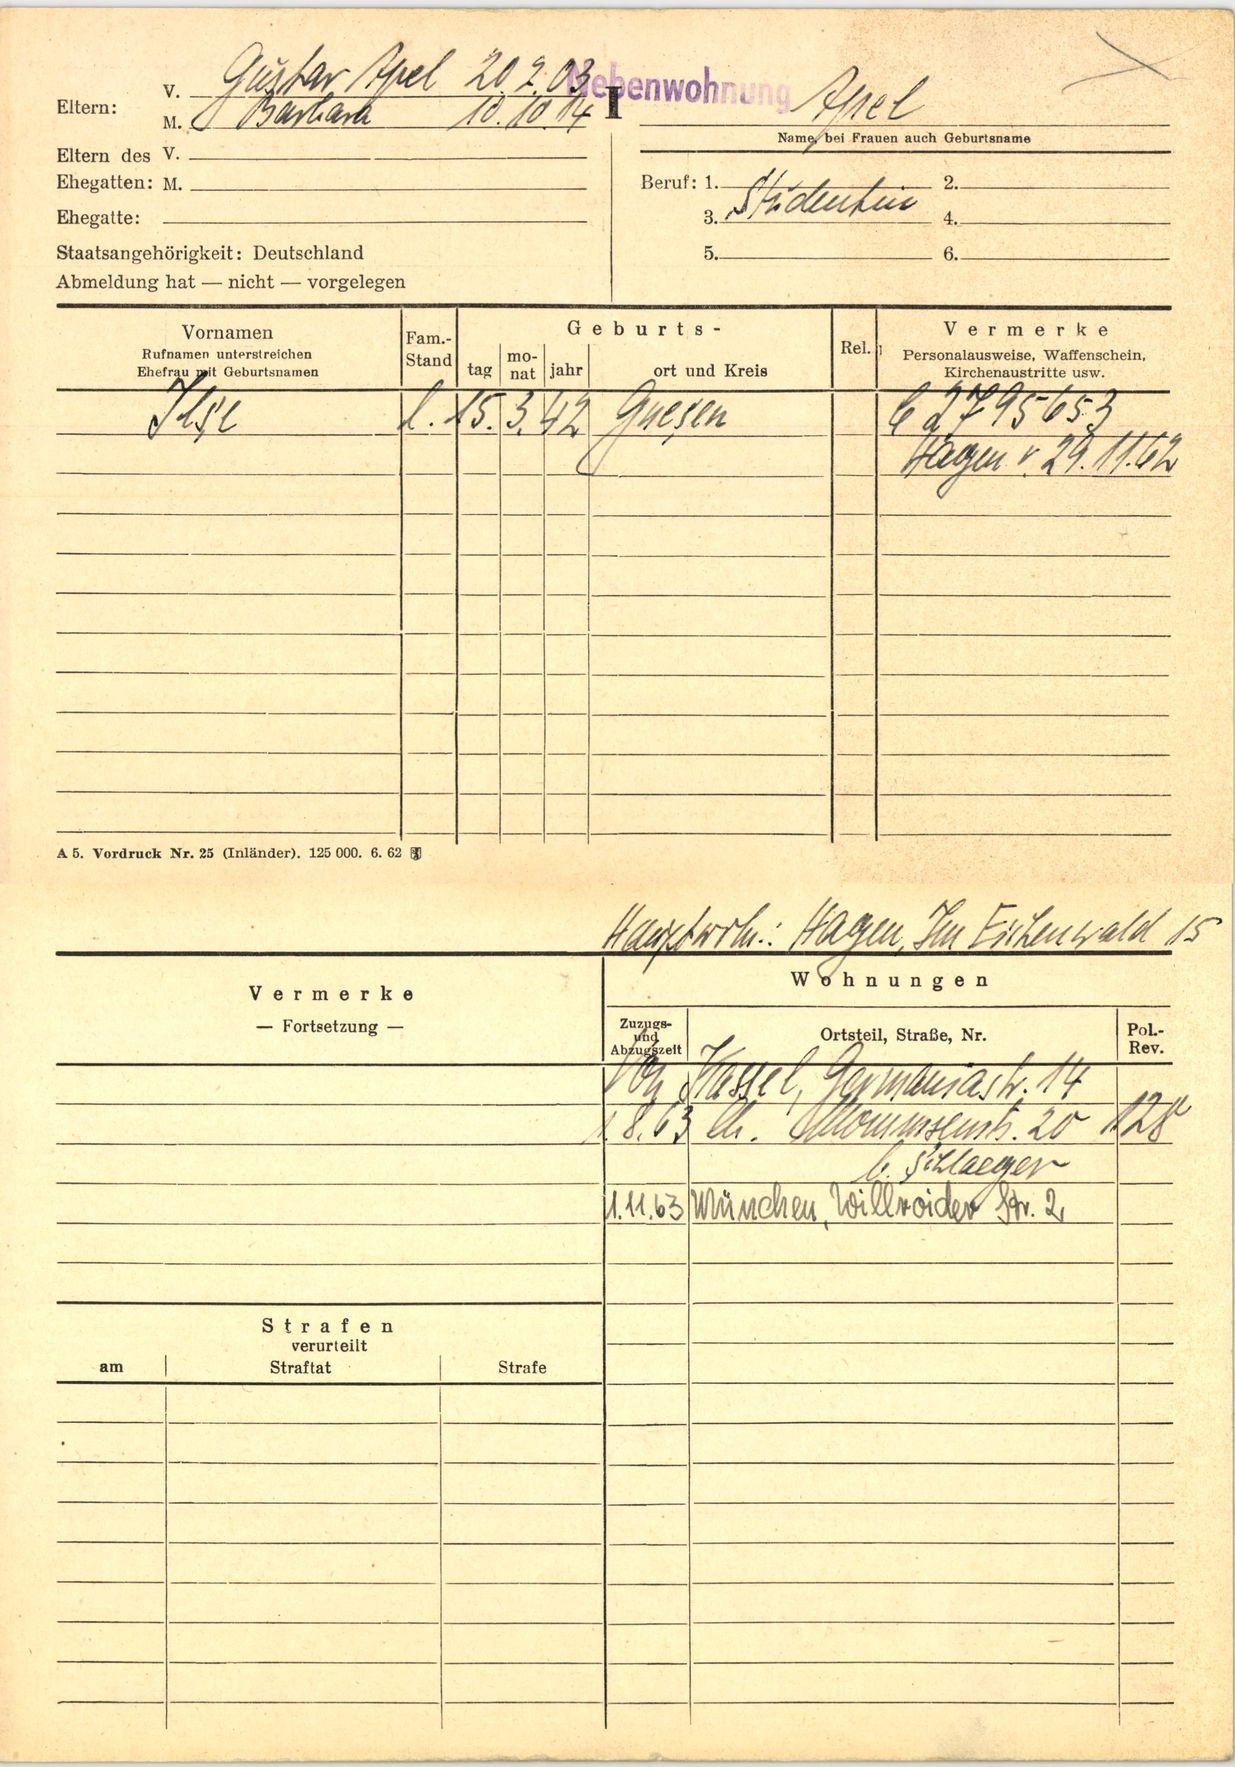
Apel